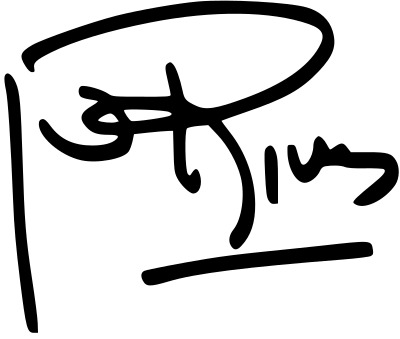
Signature of: joan rivers